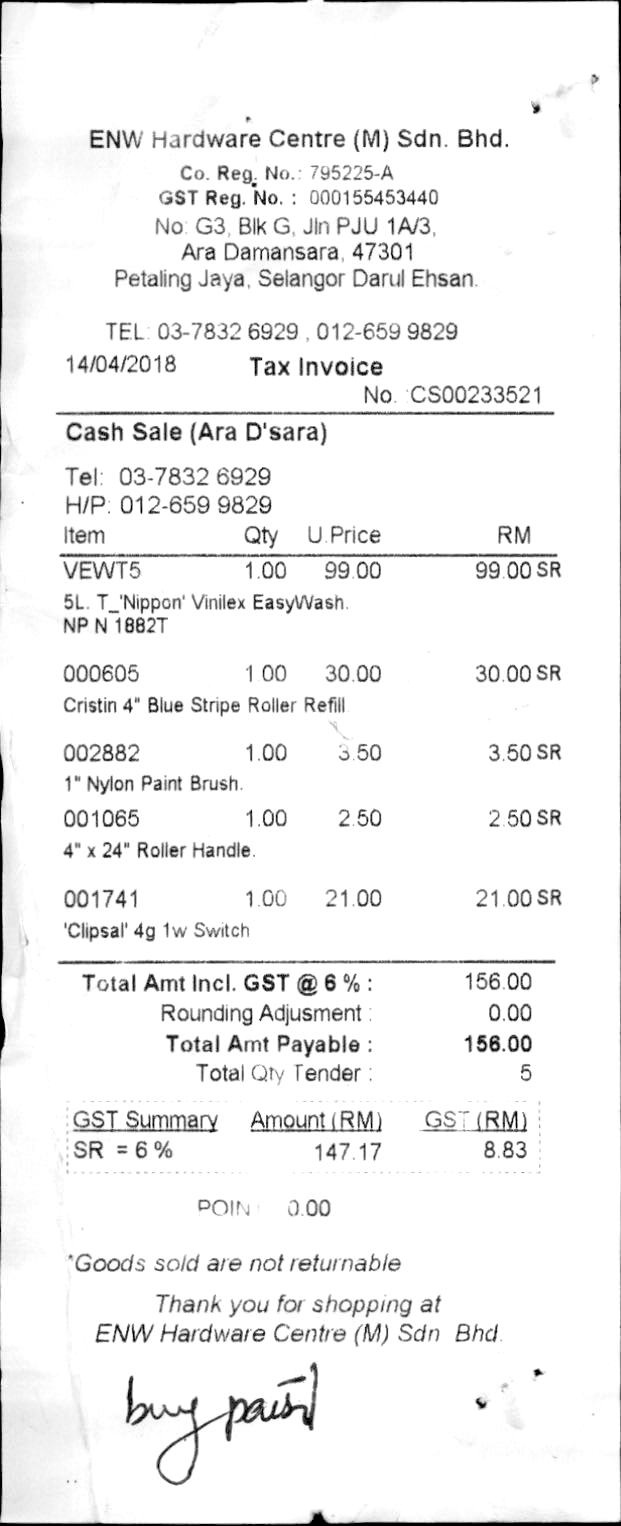
ENW HARDWARE CENTRE (M) SDN. BHD.
CO. REG. NO.: 795225-A
GST REG. NO. : 000155453440
NO: G3, BLK G, JLN PJU 1A/3,
ARA DAMANSARA, 47301
PETALING JAYA, SELANGOR DARUL EHSAN.
TEL: 03-7832 6929 , 012-659 9829
14/04/2018
TAX INVOICE
NO. :CS00233521
CASH SALE (ARA D'SARA)
TEL: 03-7832 6929
H/P: 012-659 9829
ITEM
QTY
U.PRICE
RM
VEWT5
1.00
99.00
99.00 SR
5L. T_'NIPPON' VINILEX EASYWASH.
NP N 1882T
000605
1.00
30.00
30.00 SR
CRISTIN 4" BLUE STRIPE ROLLER REFILL
002882
1.00
3.50
3.50 SR
1" NYLON PAINT BRUSH.
001065
1.00
2.50
2.50 SR
4" X 24" ROLLER HANDLE.
001741
1.00
21.00
21.00 SR
'CLIPSAL' 4G 1W SWITCH
TOTAL AMT INCL. GST @ 6 % :
156.00
ROUNDING ADJUSMENT :
0.00
TOTAL AMT PAYABLE :
156.00
TOTAL QTY TENDER :
5
GST SUMMARY
AMOUNT (RM)
GST (RM)
SR = 6 %
147.17
8.83
POIN
0.00
*GOODS SOLD ARE NOT RETURNABLE
THANK YOU FOR SHOPPING AT
ENW HARDWARE CENTRE (M) SDN BHD.